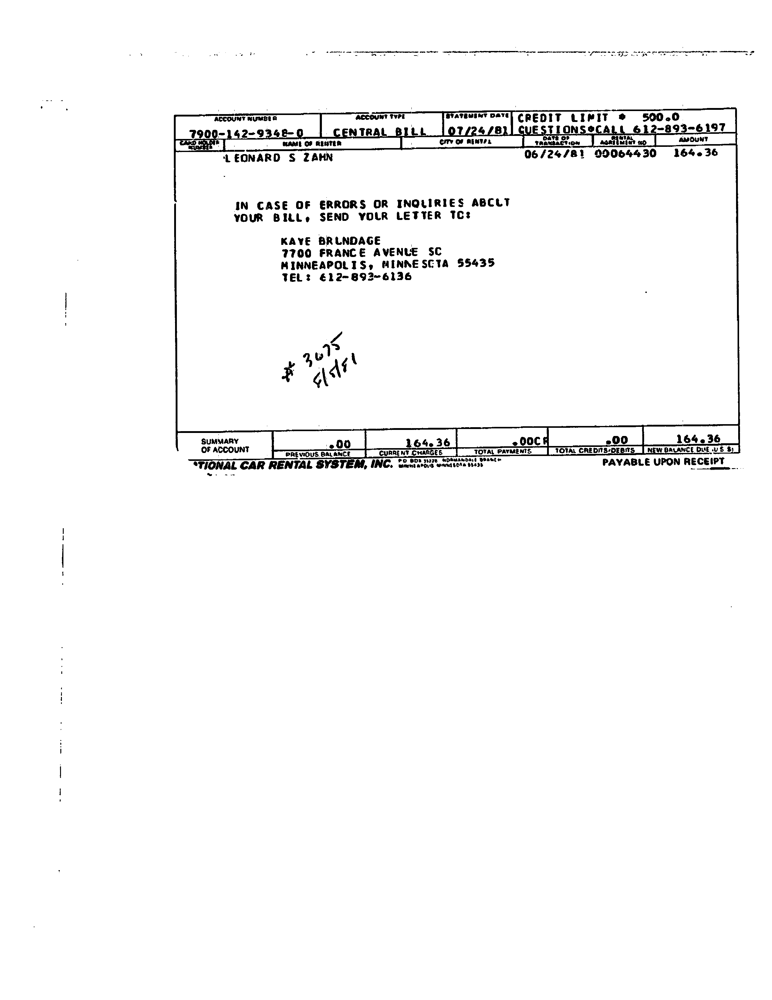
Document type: Invoice